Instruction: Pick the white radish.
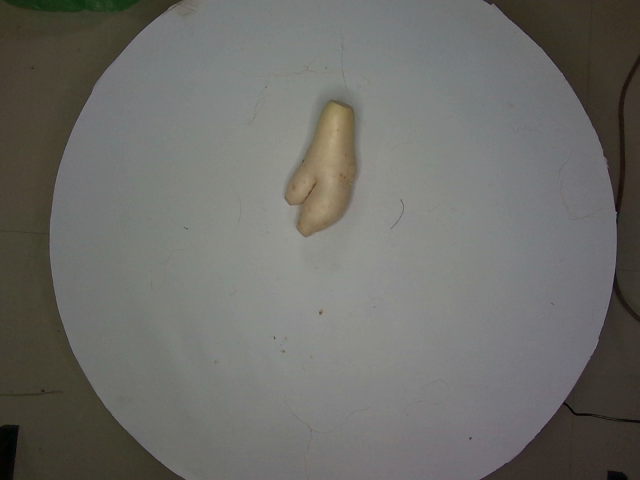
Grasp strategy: vertical